Question: What could the diagnosis suggest?
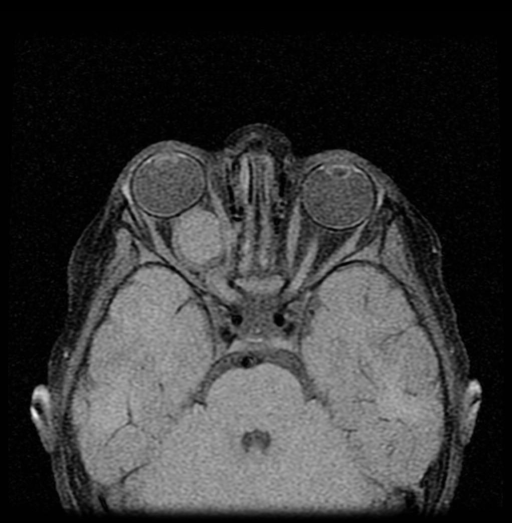
Answer: The possible diagnosis includes Most Common Orbital Malignancies of Children:
Rhabdomyosarcoma (Primary)
Neuroblastoma (usually metastatic)
Retinoblastoma (intraocular)
Most Common Orbital Masses:
Benign cysts (Teratoma, dermoid, epidermoid, congenital cystic eye)
Vascular lesions (capillary hemangioma, cavernous hemangioma, AVM, lymphangioma)
Neurogenic Orbital Masses of Children:
Optic nerve glioma
Optic sheath meningioma
Sphenoid wing meningioma
Schwannoma
Neurofibroma
Less Common Considerations:
Langerhans’ Cell Histiocytosis
Lacrimal gland lesions (cysts, tumors)
Inflammatory process or infection.